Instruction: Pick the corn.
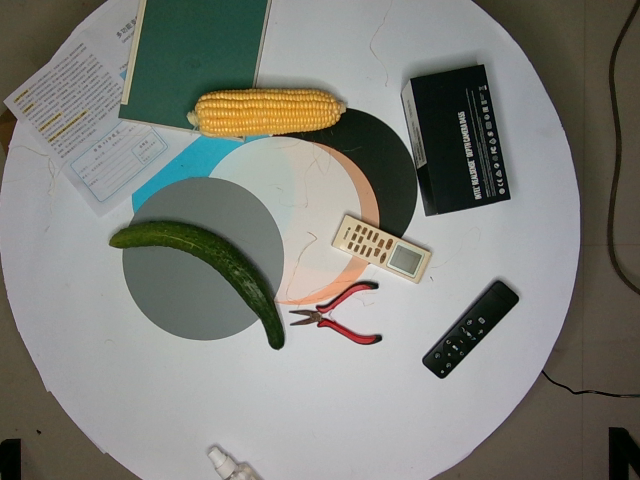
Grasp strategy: vertical